Question: What jurisdiction, city, or county is the document associated with?
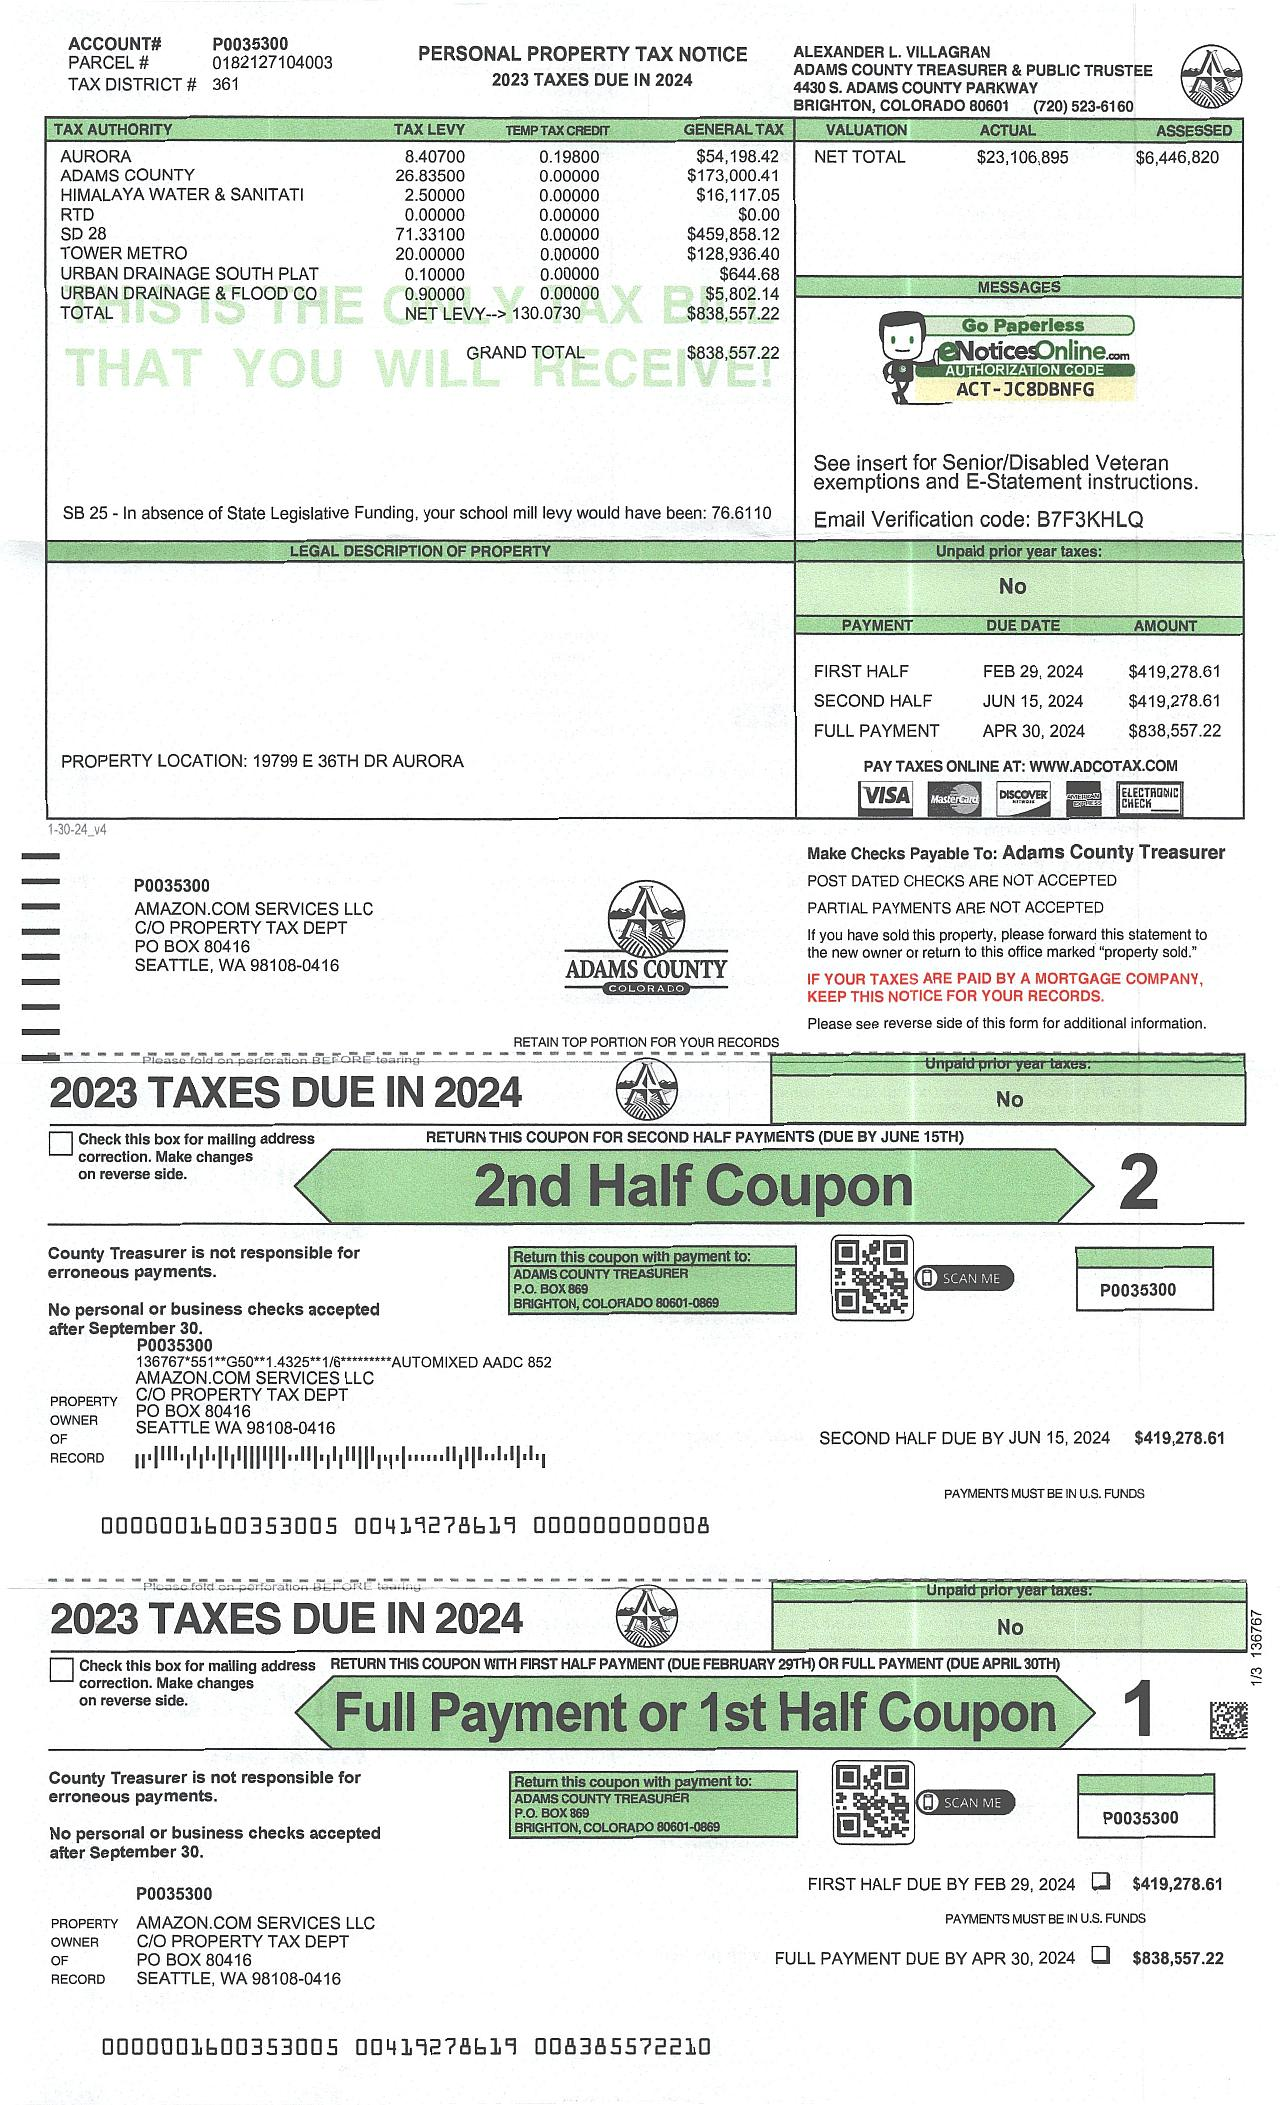
Answer: "ADAMS COUNTY"